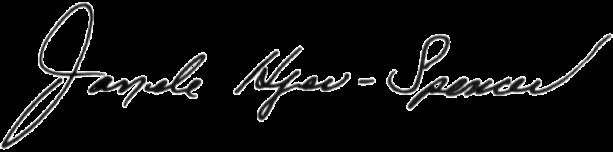
Signature of: janele hyer spencer